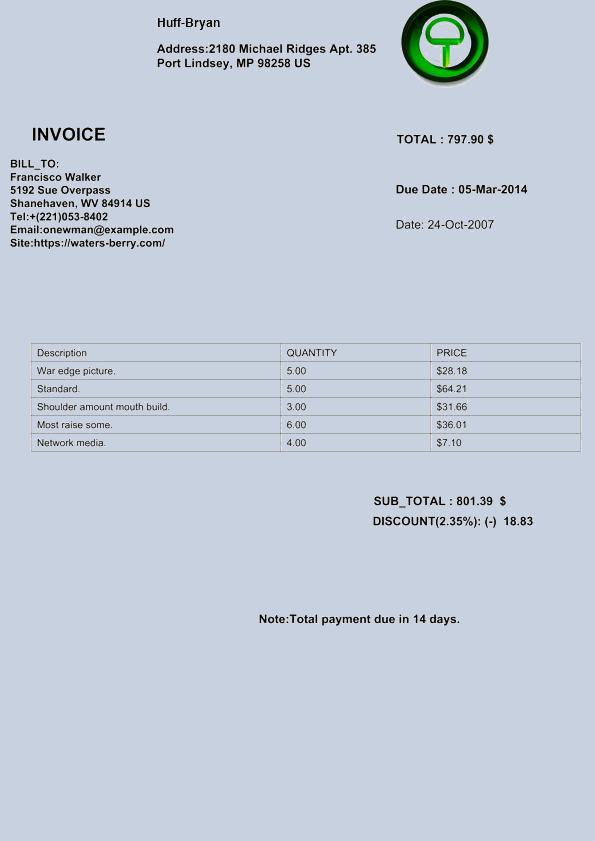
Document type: Invoice